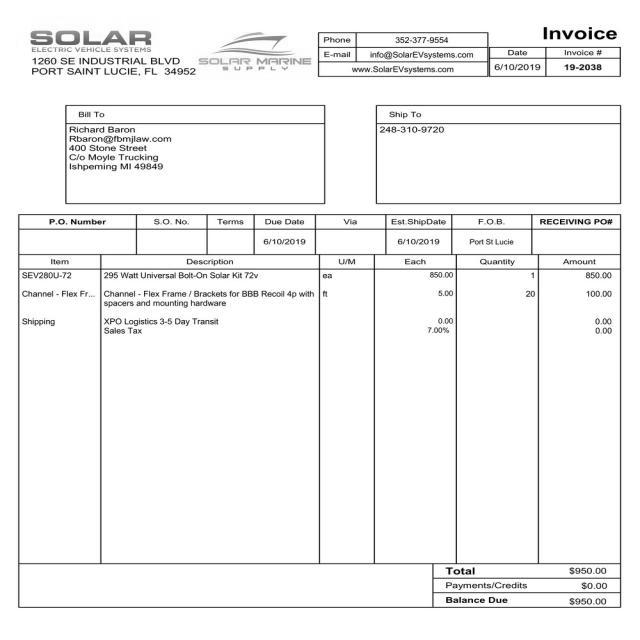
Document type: Invoice